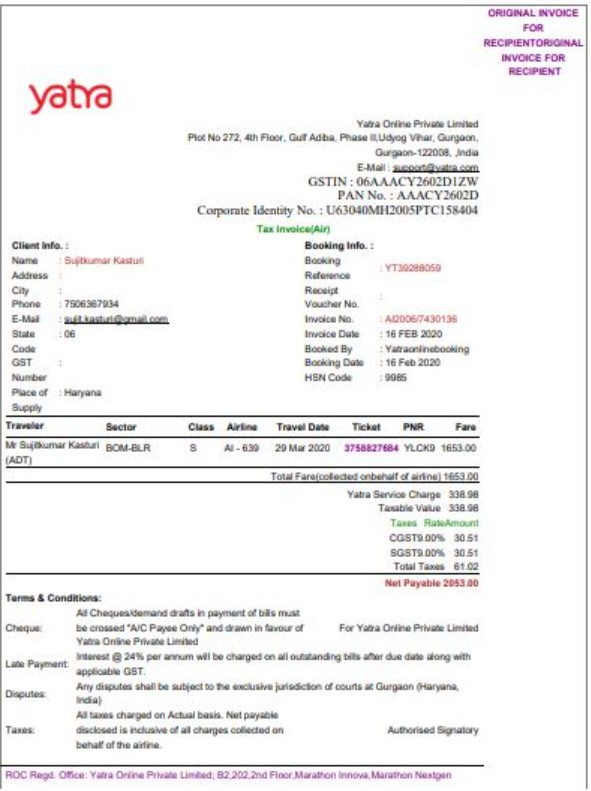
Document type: Invoice